Question: How does the patient history play a role?
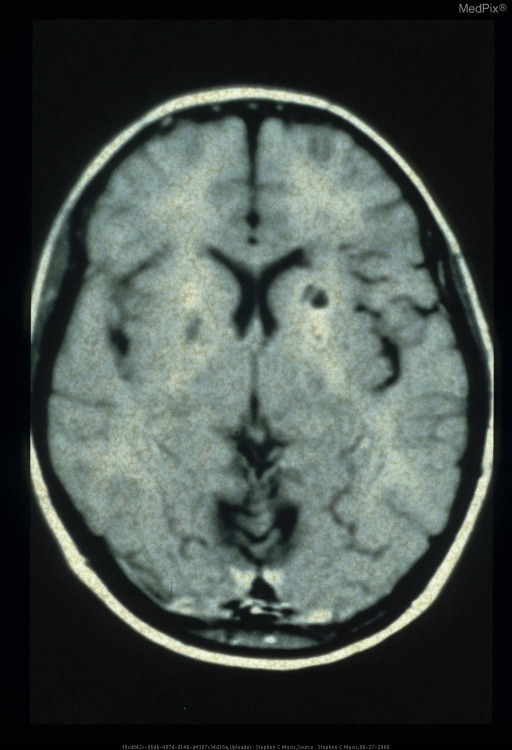
Answer: The patient's history of 25 y.o. woman is key in understanding the case.